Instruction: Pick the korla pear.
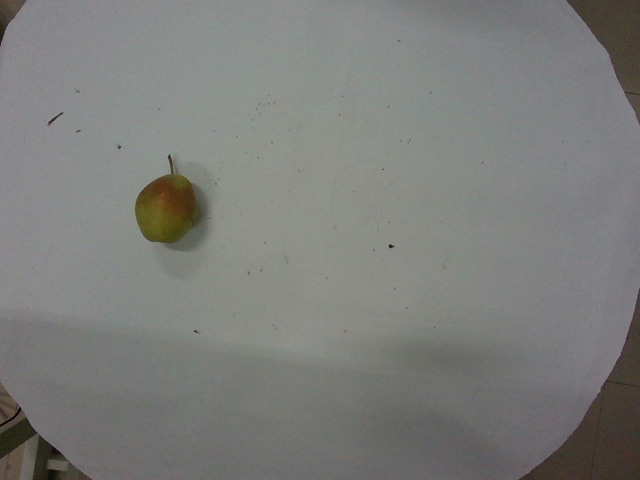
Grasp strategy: vertical